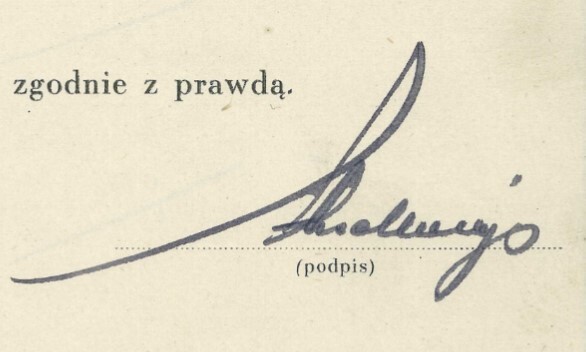
Signature of: władysław pasella